Question: What is the earliest payment due date mentioned in the document?
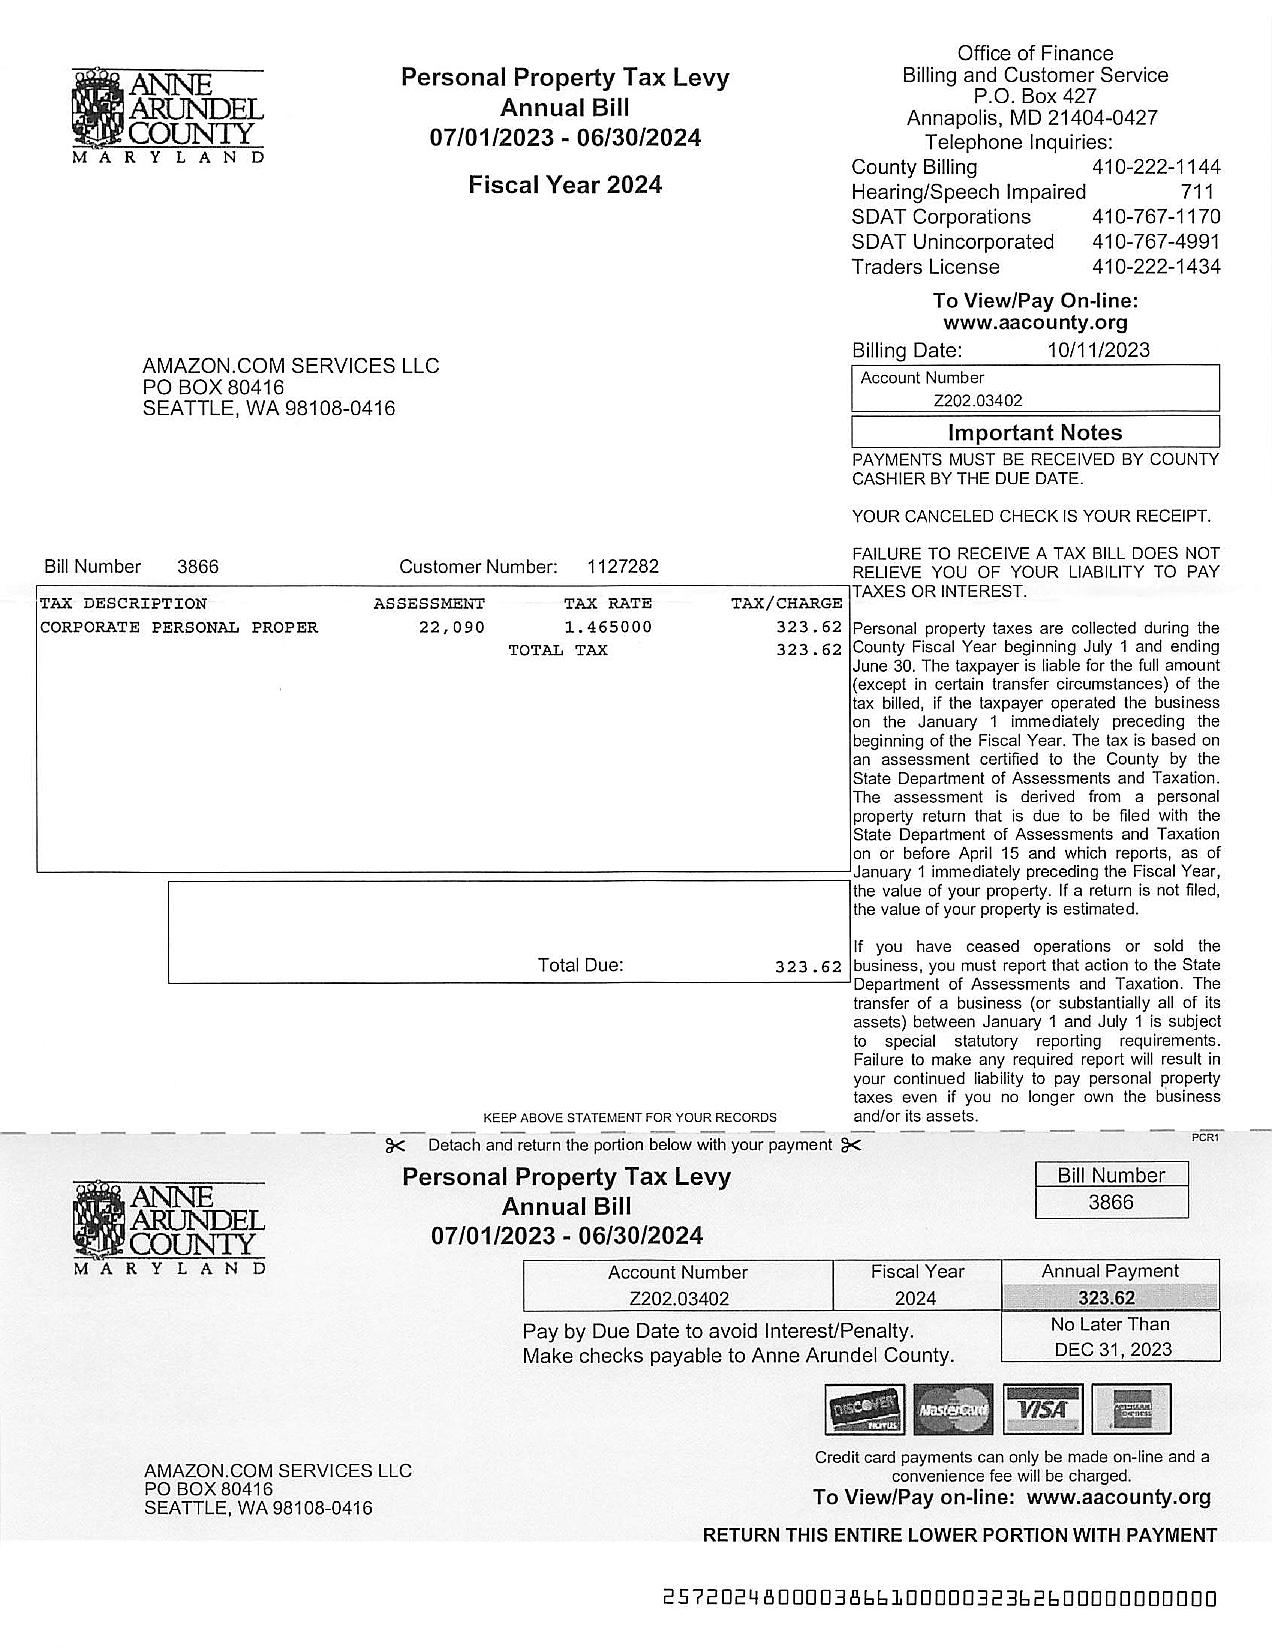
Answer: "31-Dec-23"